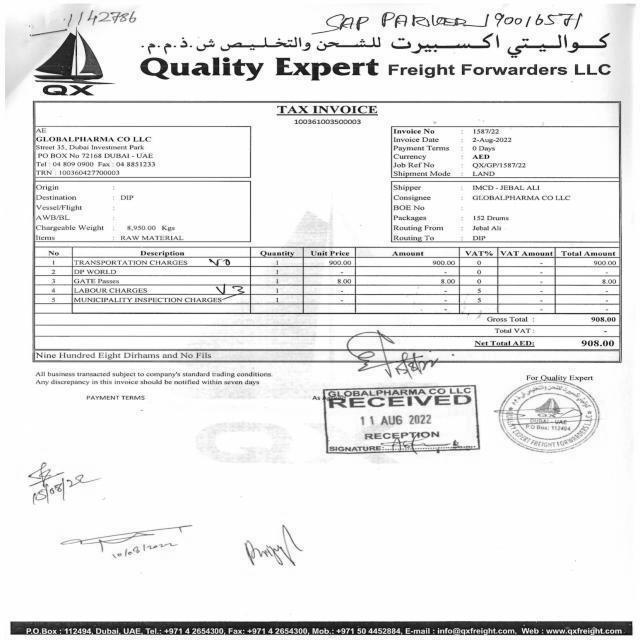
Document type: Invoice